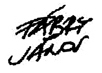
Signature of: jános fábry